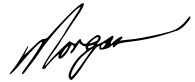
Signature of: morgan tsvangirai